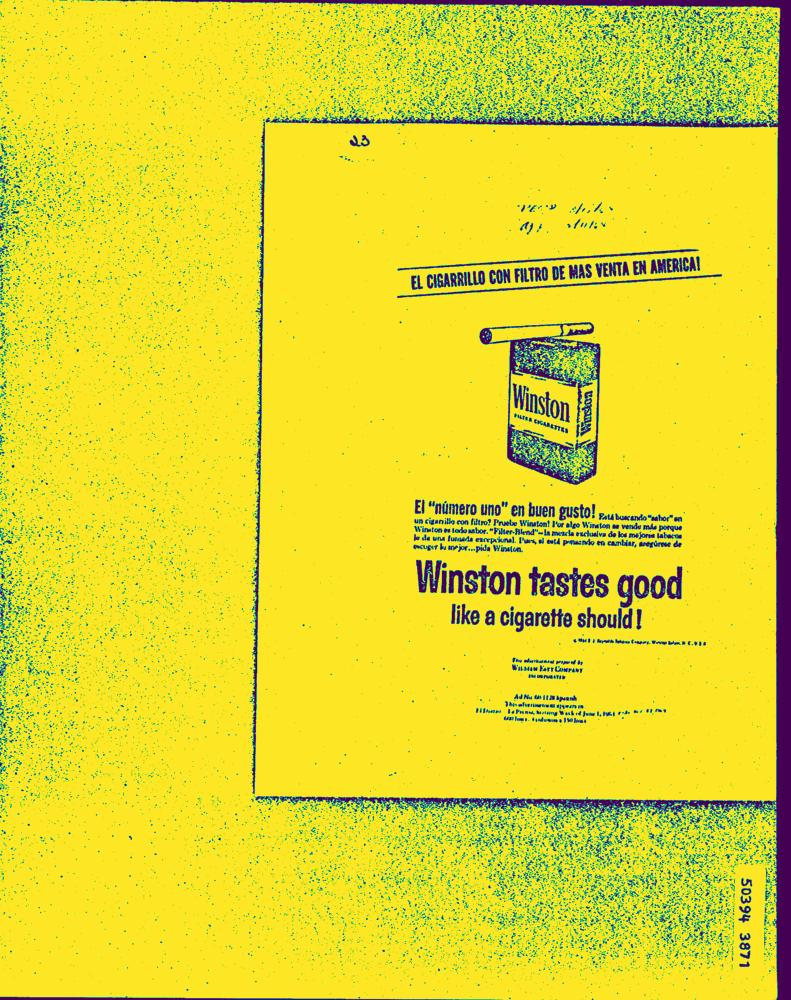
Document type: AD